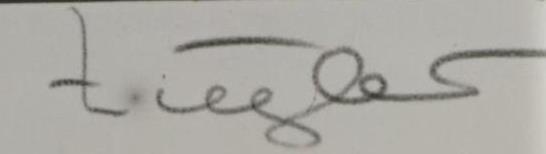
Signature of: franz ziegler